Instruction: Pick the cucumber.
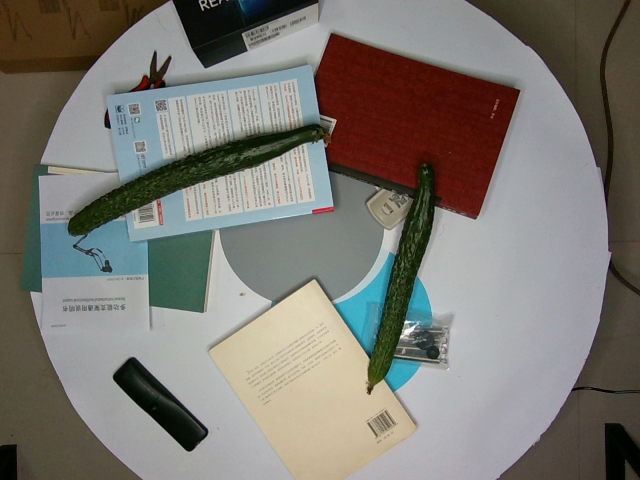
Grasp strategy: vertical